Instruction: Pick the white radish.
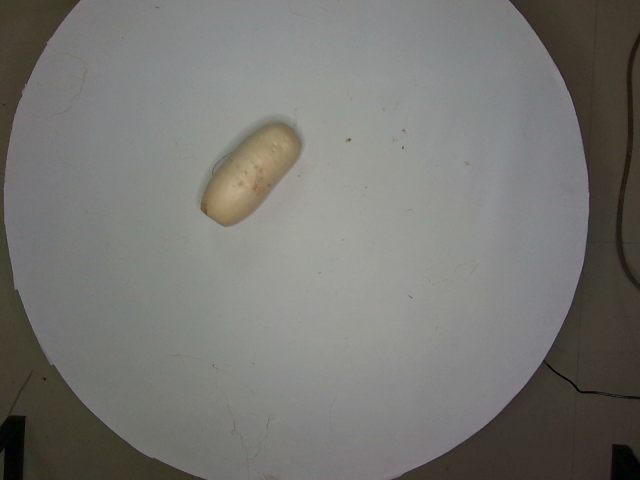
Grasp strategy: vertical